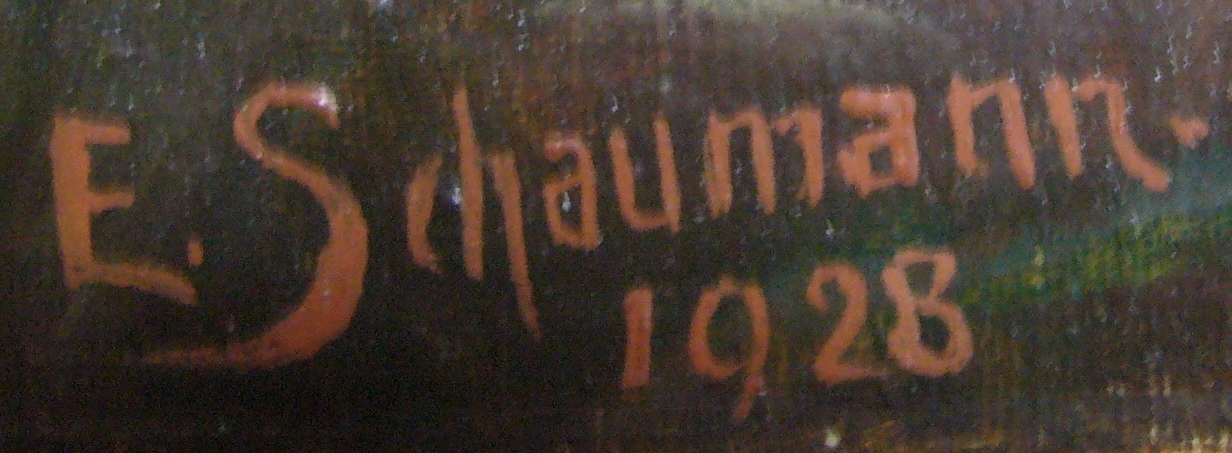
Signature of: ernst schaumann